Please extract the written amount, numerical amount, recipient's name, date on the cheque, and the bank's name from the image.
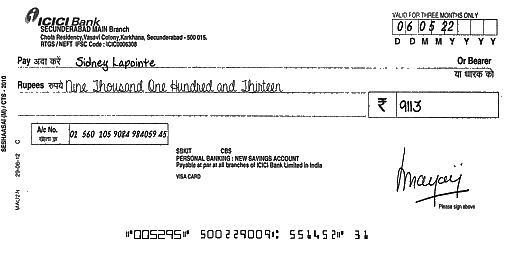
amt_in_words: Nine Thousand One Hundred and Thirteen
amt_in_figures: 9113
payee_name: Sidney Lapointe
bank_name: ICICI Bank
cheque_date: 06/05/22